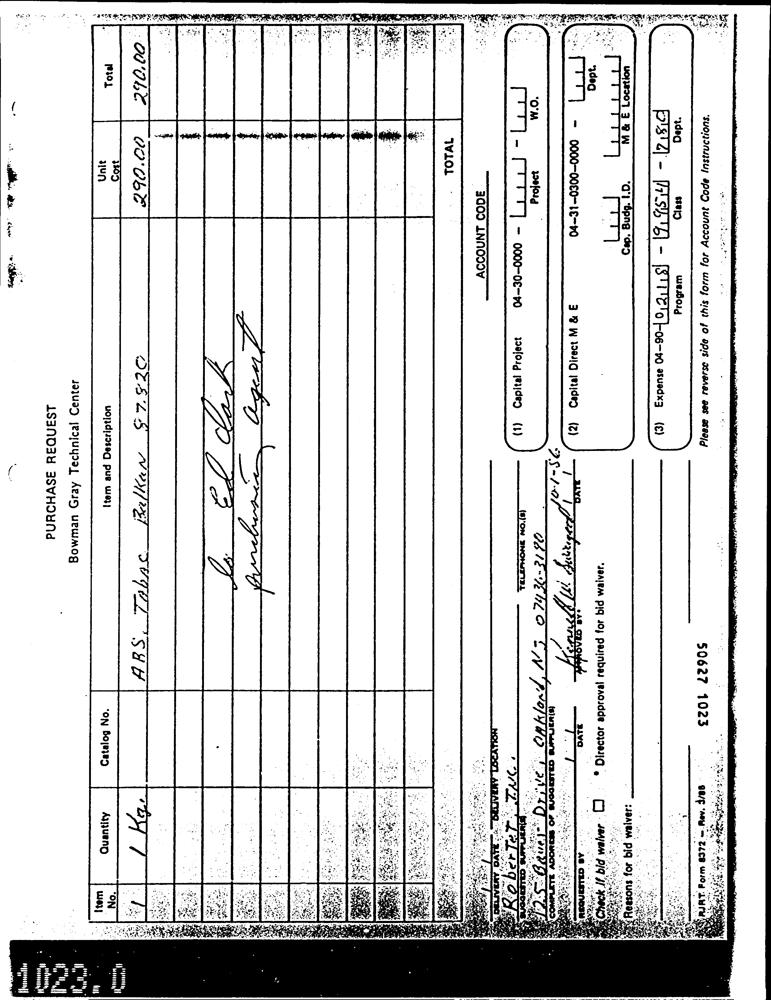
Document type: Invoice